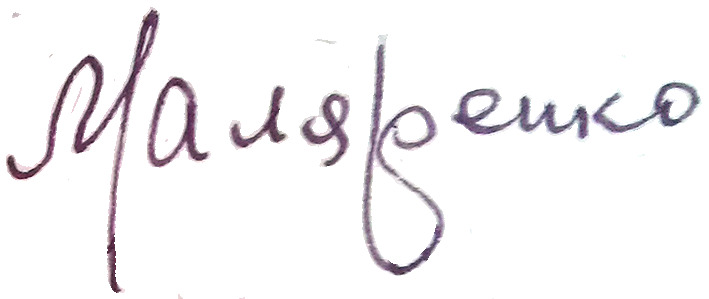
Signature of: q61911550